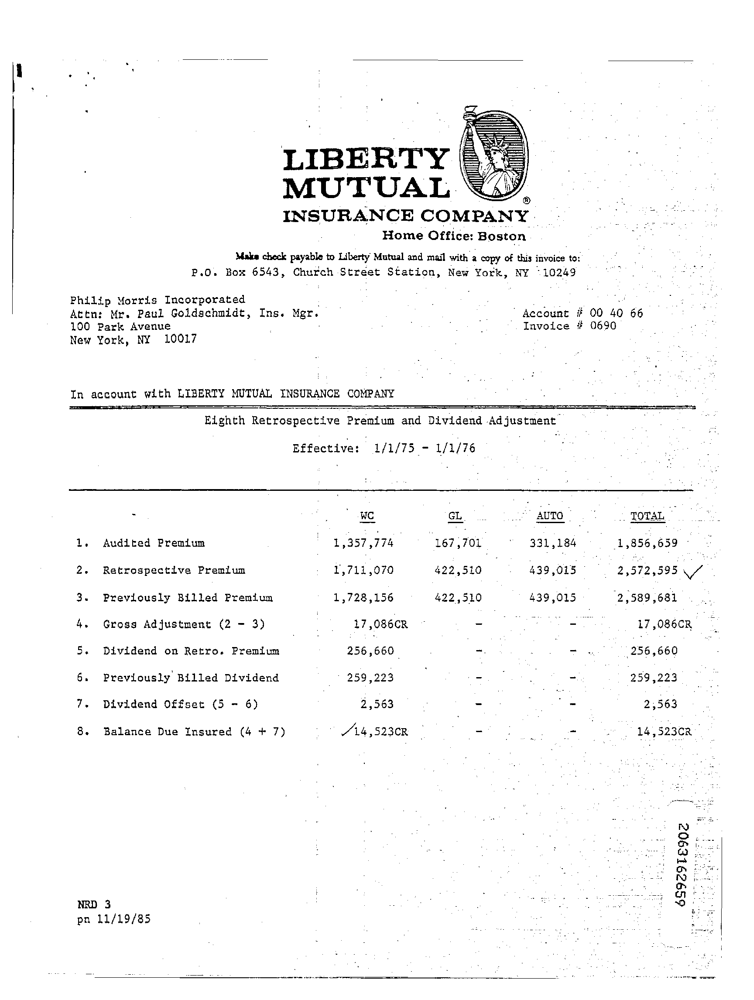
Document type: Invoice